Question: How does the patient history play a role?
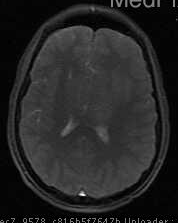
Answer: The patient's history of 21 y.o. man with a new onset seizure and severe headaches. is key in understanding the case.